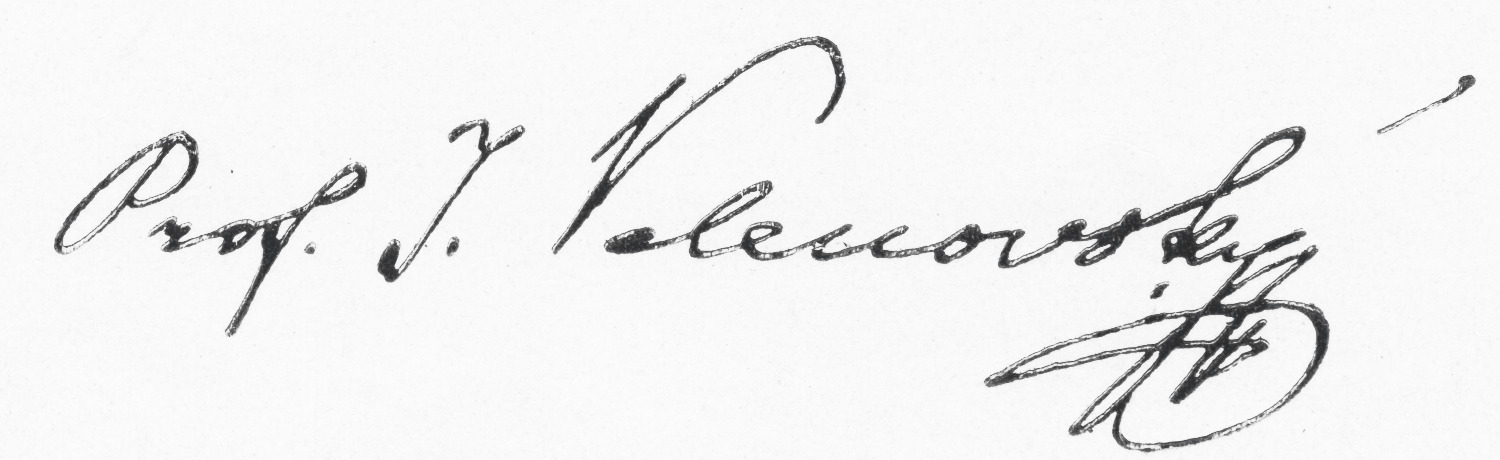
Signature of: josef velenovský